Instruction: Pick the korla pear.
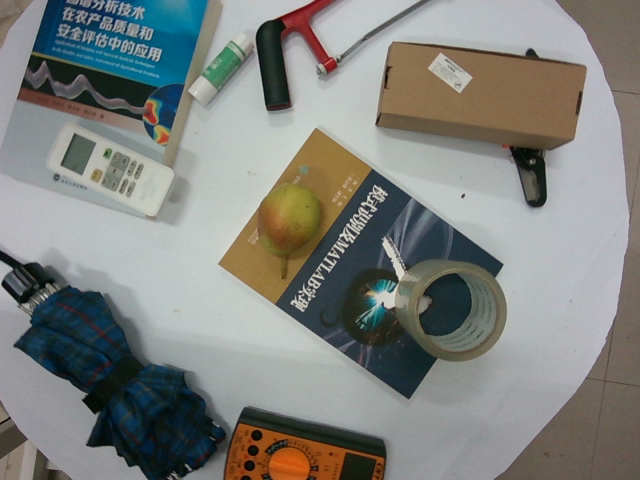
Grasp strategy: vertical